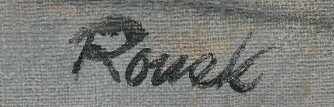
Signature of: jaroslav ronek